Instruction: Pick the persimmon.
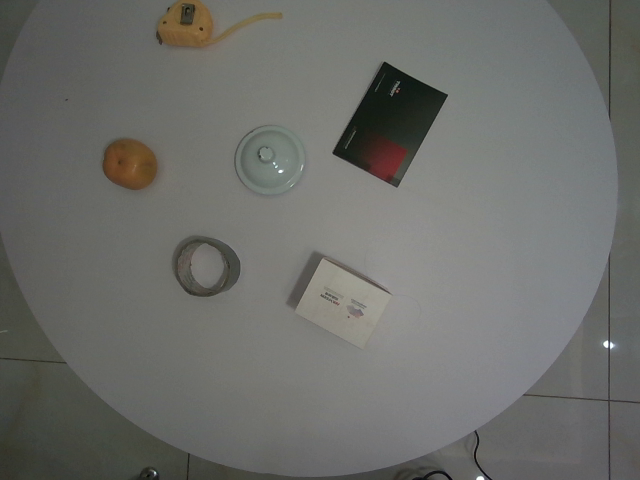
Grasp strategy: vertical